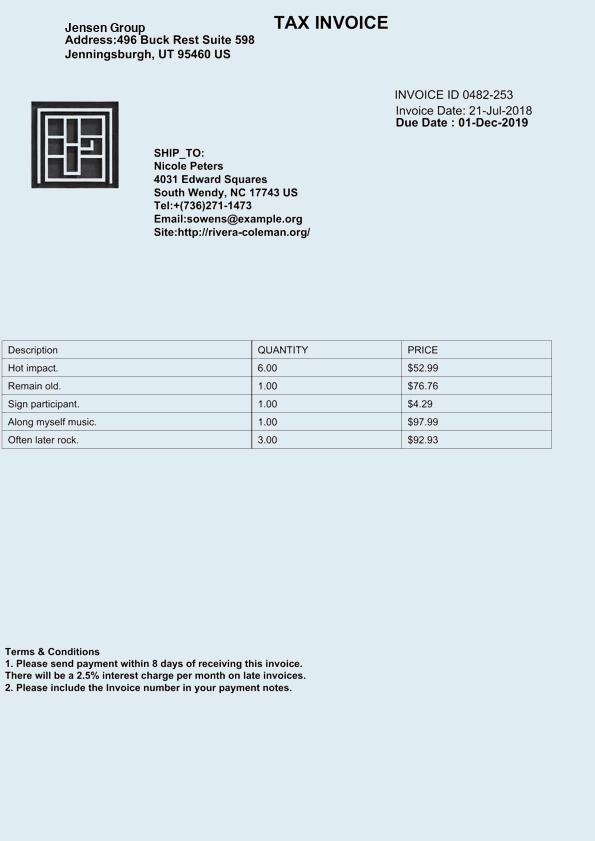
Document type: Invoice